Question: What appears to be the issue?
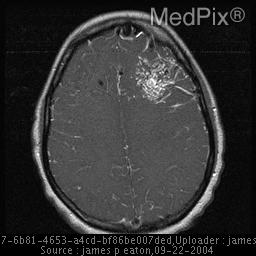
Answer: The findings suggest CT: left frontal mass with associated serpiginous areas of decreased density.

MRI: Mass of tangled flow voids with a large central nidus.. T1 Post Contrast MRI: Tangle of vessels in the left frontal lobe.. The patient might have a history of 26 yo female who had sudden loss of consciousness followed by the worst headach of life.  She was previously healthy with no history of trauma..